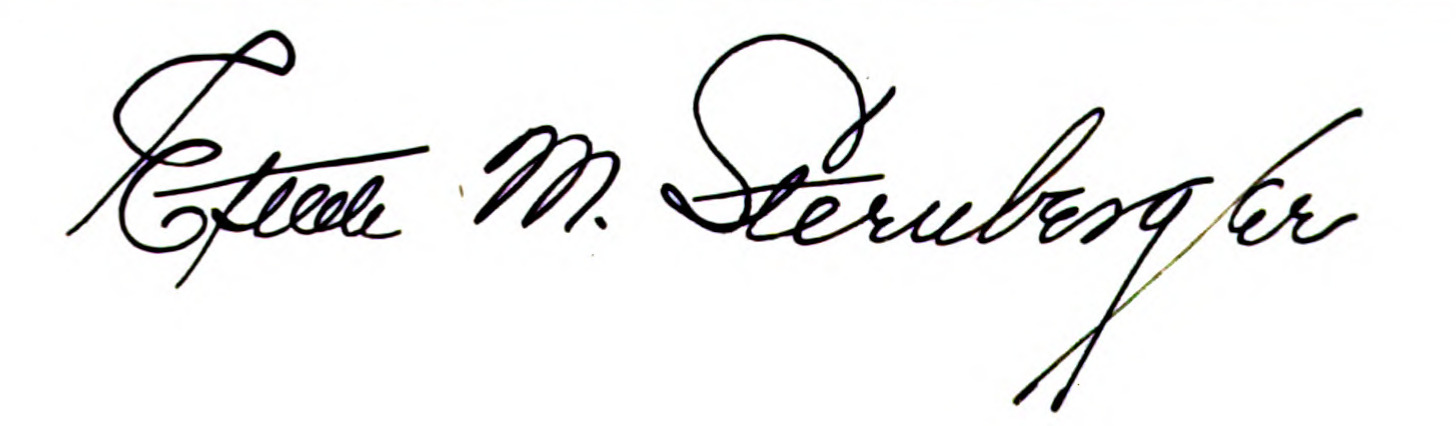
Signature of: estelle sternberger